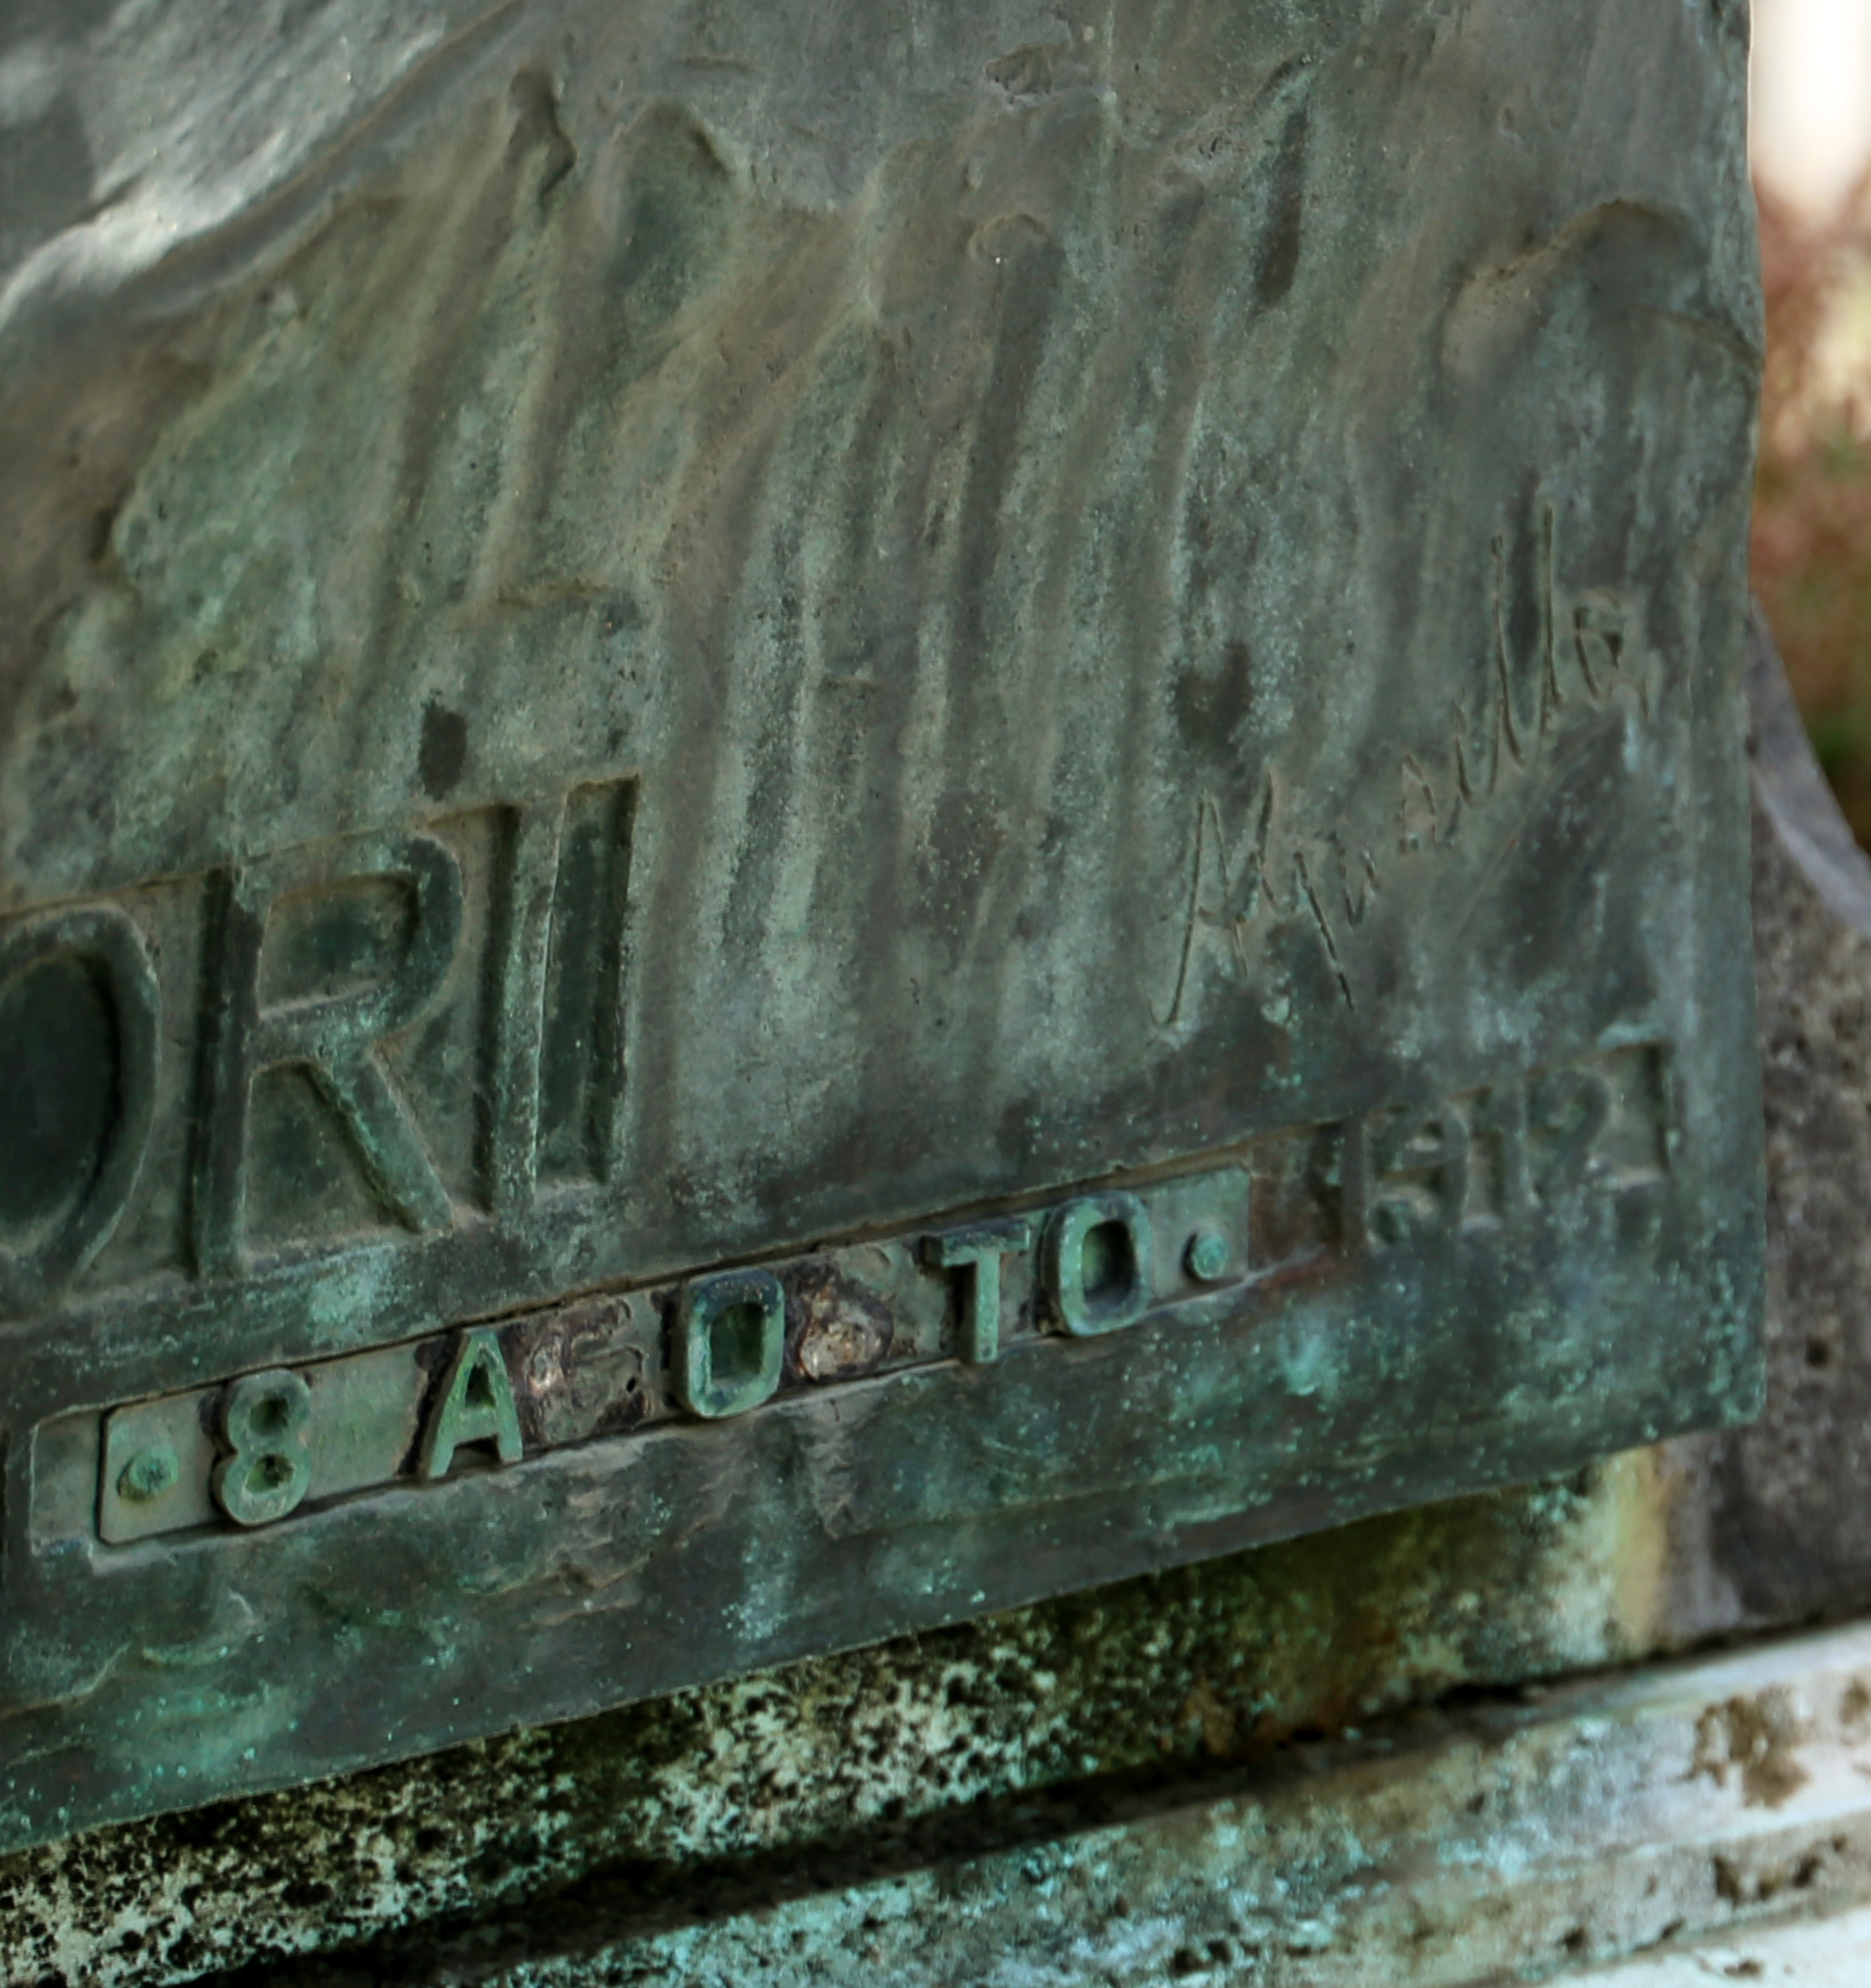
Signature of: antonio garella